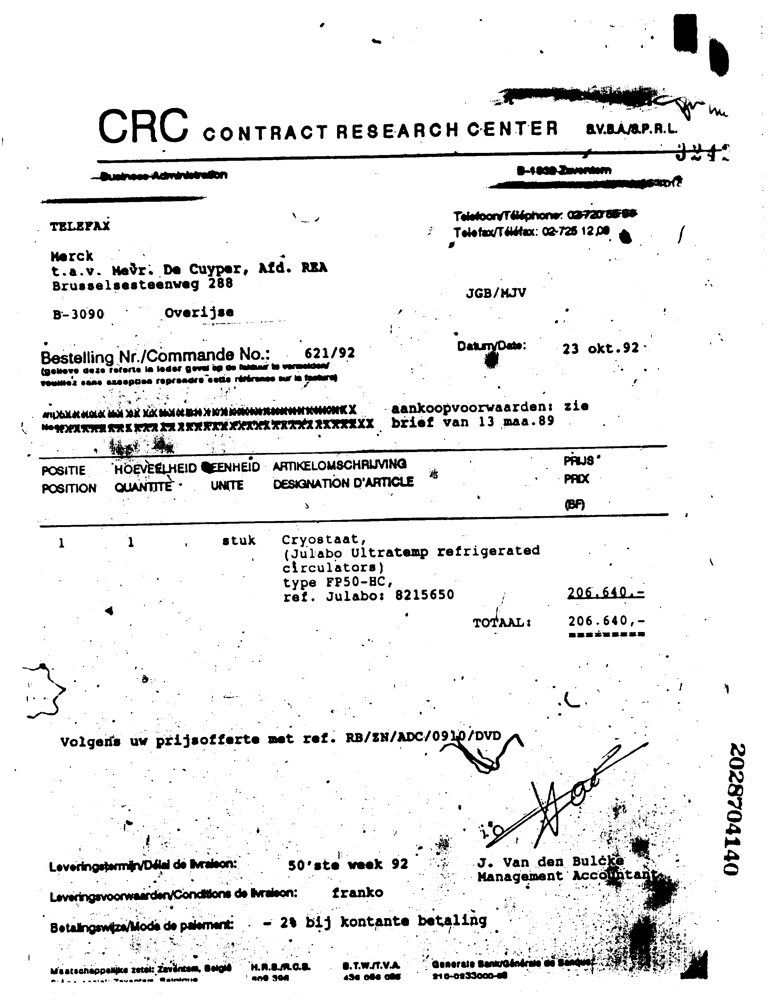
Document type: Invoice